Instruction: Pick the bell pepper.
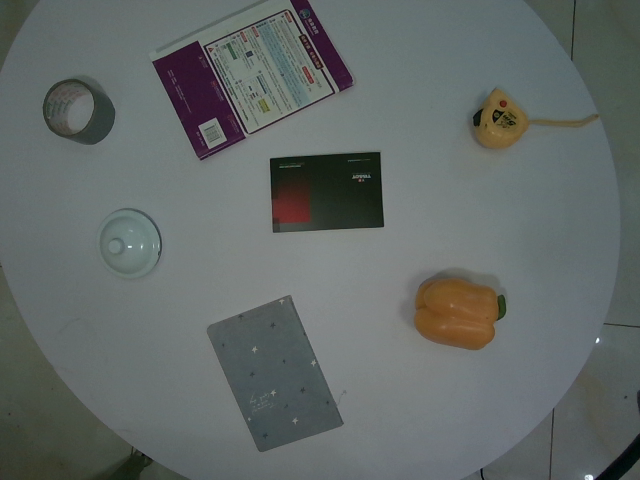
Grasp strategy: vertical